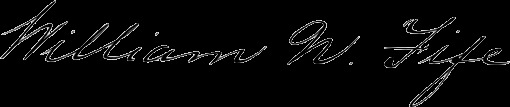
Signature of: william n fife